Question: What appears to be the issue?
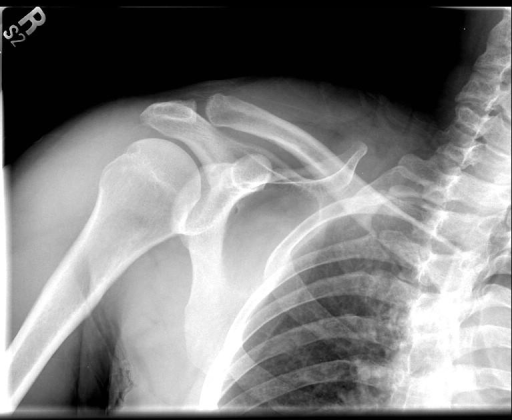
Answer: The findings suggest A-P radiograph of the right shoulder in internal rotation shows a grooved defect in the posterolateral humeral head.  Axial proton-density with fat saturation MR image shows an area of high signal intensity of the posterolateral humeral head and overlying cartilage consistent with a Hill-Sachs lesion. Proton-density and the T2-weighted with fat sat coronal oblique MR images show the Hill-Sach’s lesion of the humeral head with fractured cortex.  T2-weighted with fat sat sagittal oblique MR image shows the high signal intensity edema and subchondral cyst formation in humeral head beneath the Hill-Sach’s fracture.  There is no evidence of bony Bankart lesion on the plain radiographs or bony or cartilaginous Bankart lesion on the MR images.. A-P radiograph of the right shoulder in internal rotation shows a grooved defect in the posterolateral humeral head.. The patient might have a history of 42 yo man presents with onset of right shoulder pain for two years, combined with right upper extremity numbness and tingling..